Question: What do the imaging results show?
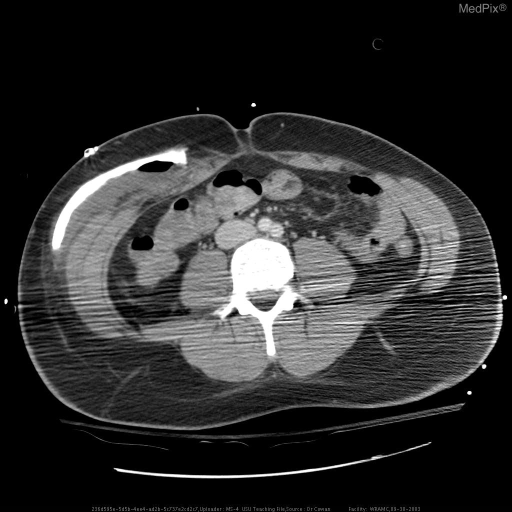
Answer: The imaging shows Bilateral medial frontal lobe lesions.
Bone in anterior abdominal wall. Craniotomy bone "stored" subcutaneously in abdominal wall..